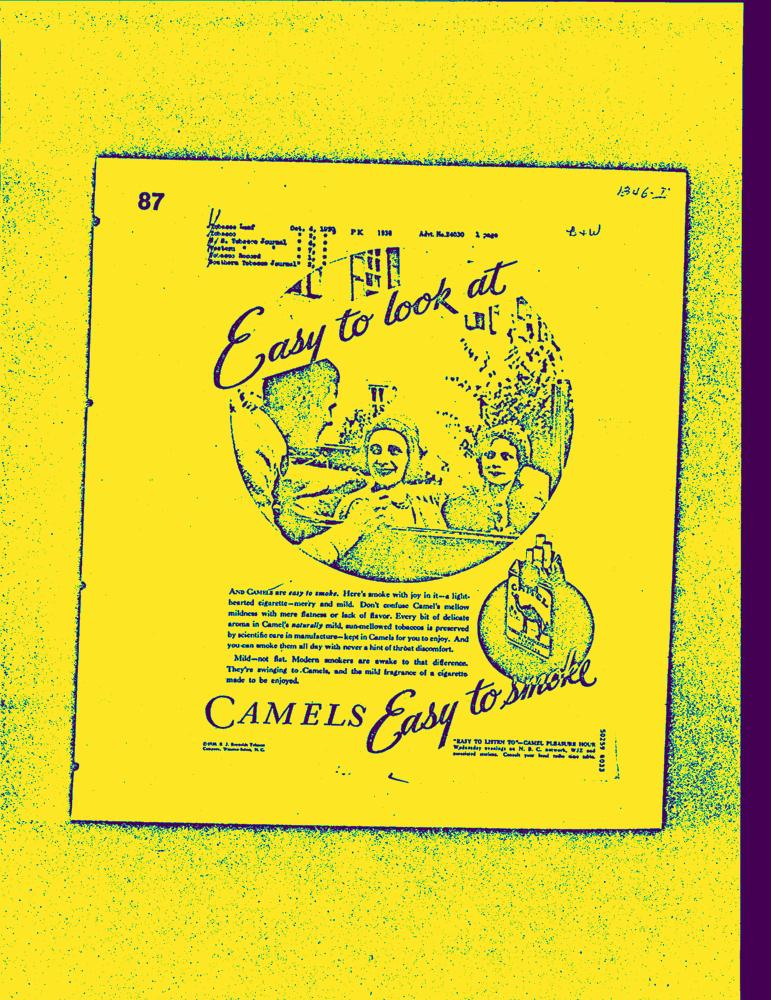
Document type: AD